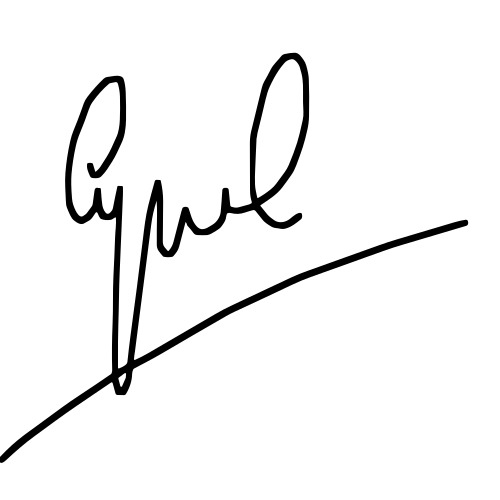
Signature of: cyril smith